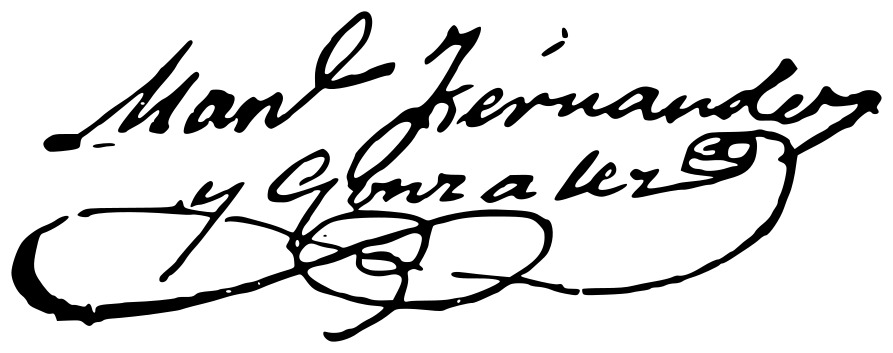
Signature of: manuel fernández y gonzález